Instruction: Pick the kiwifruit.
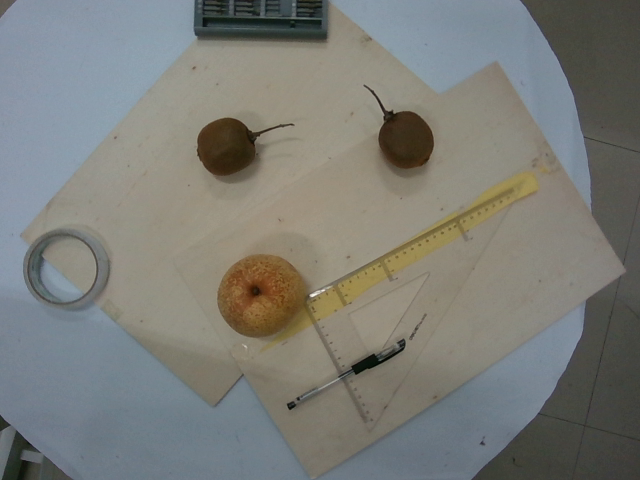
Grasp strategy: vertical